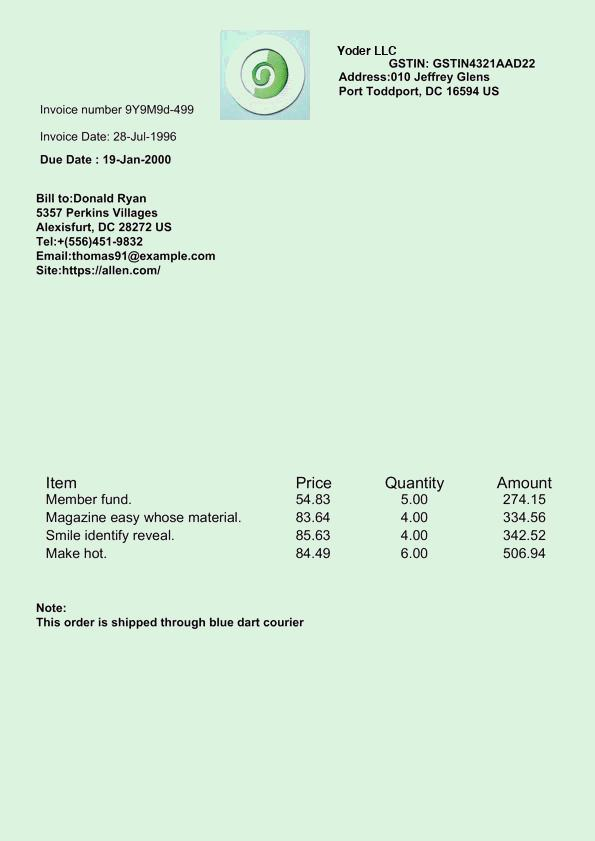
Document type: Invoice